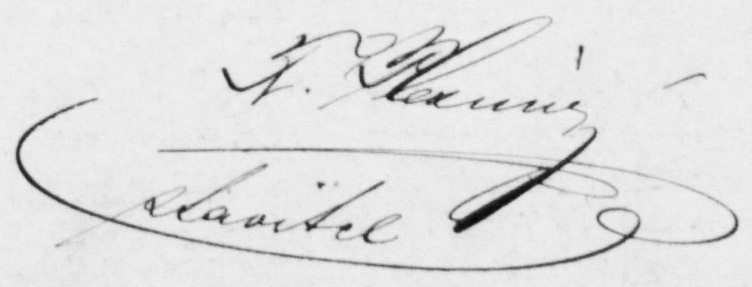
Signature of: františek plesnivý